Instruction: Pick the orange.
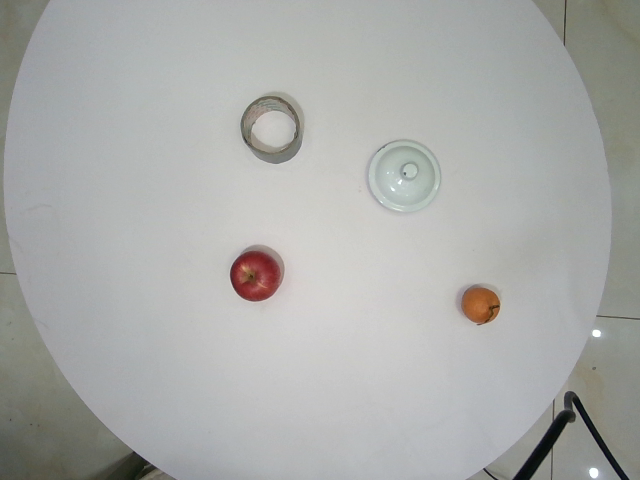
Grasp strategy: vertical